Question: What is the property identification or parcel number listed?
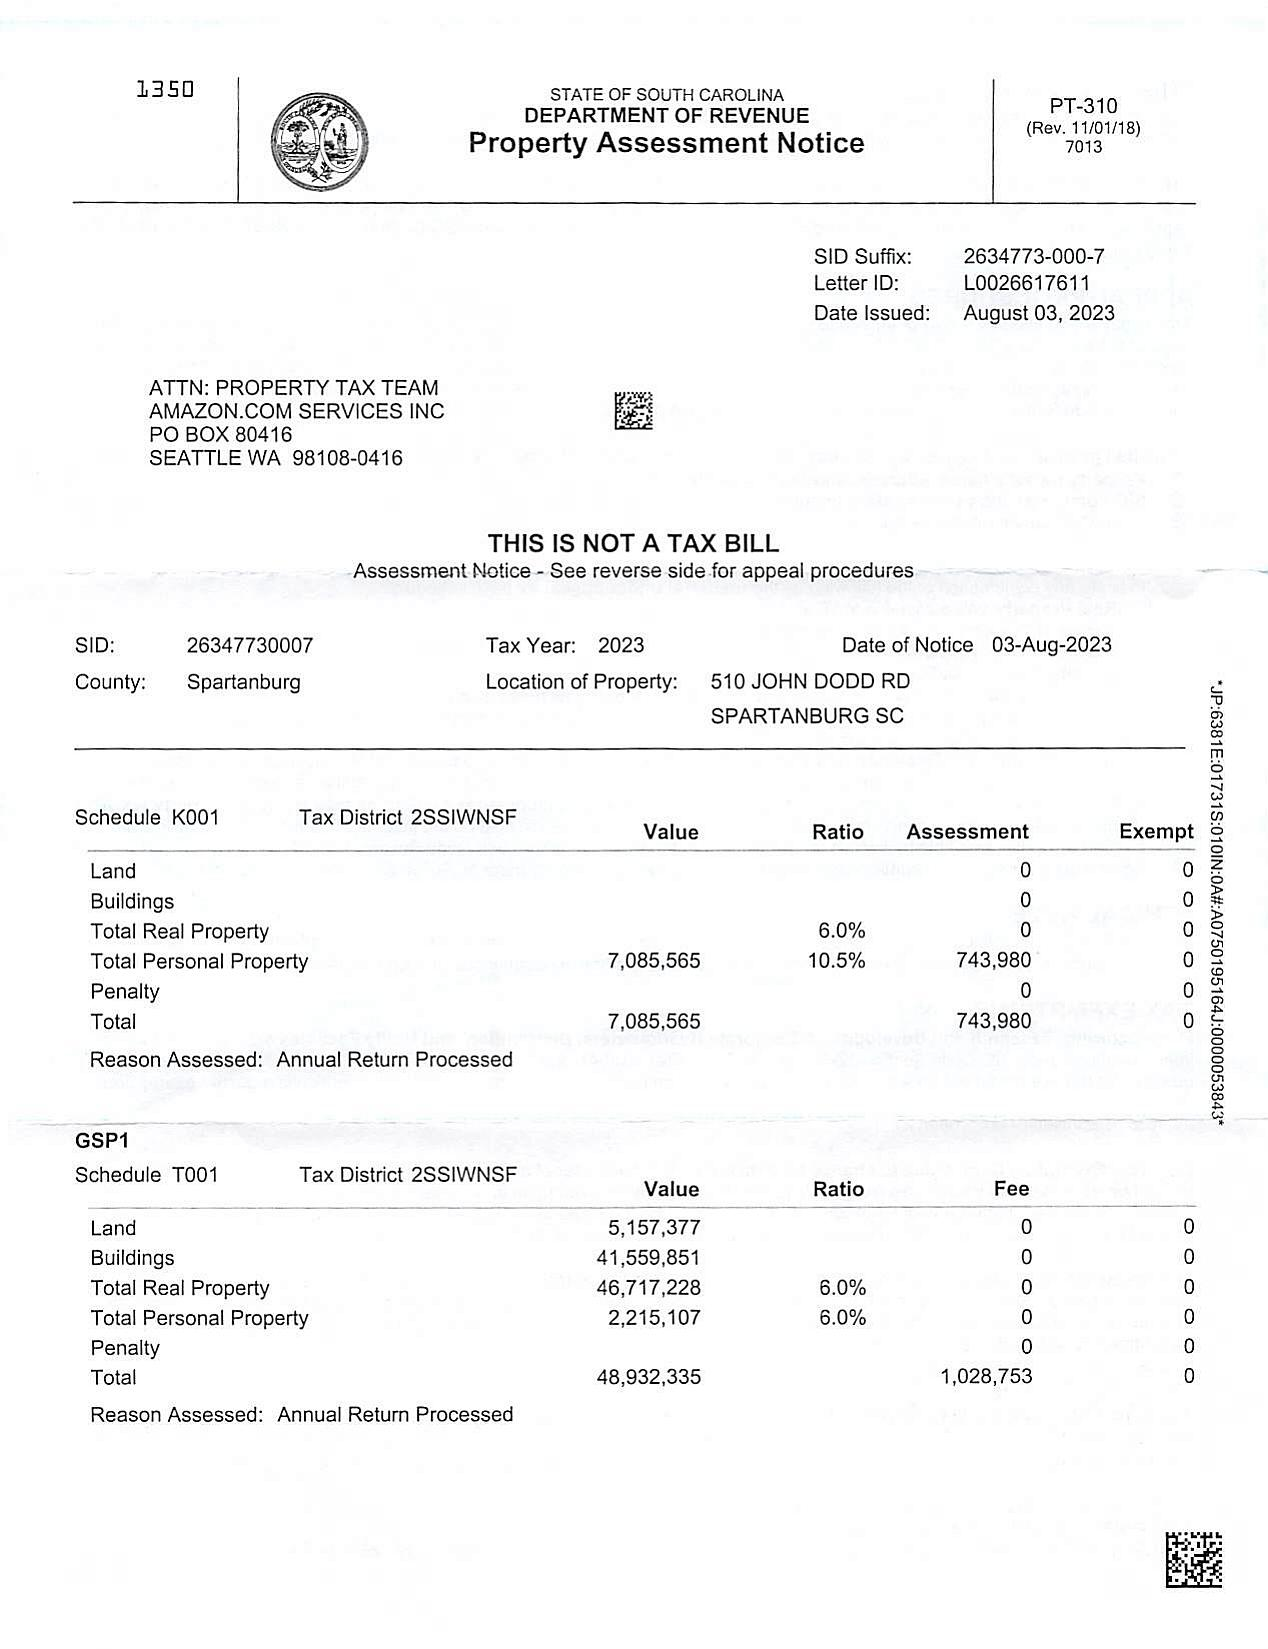
Answer: "2634773-000-7"